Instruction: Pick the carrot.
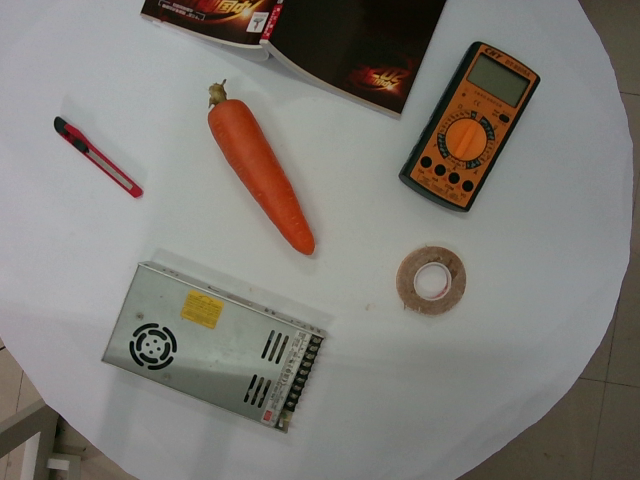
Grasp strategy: vertical